Question: What is the filing due date as per the document?
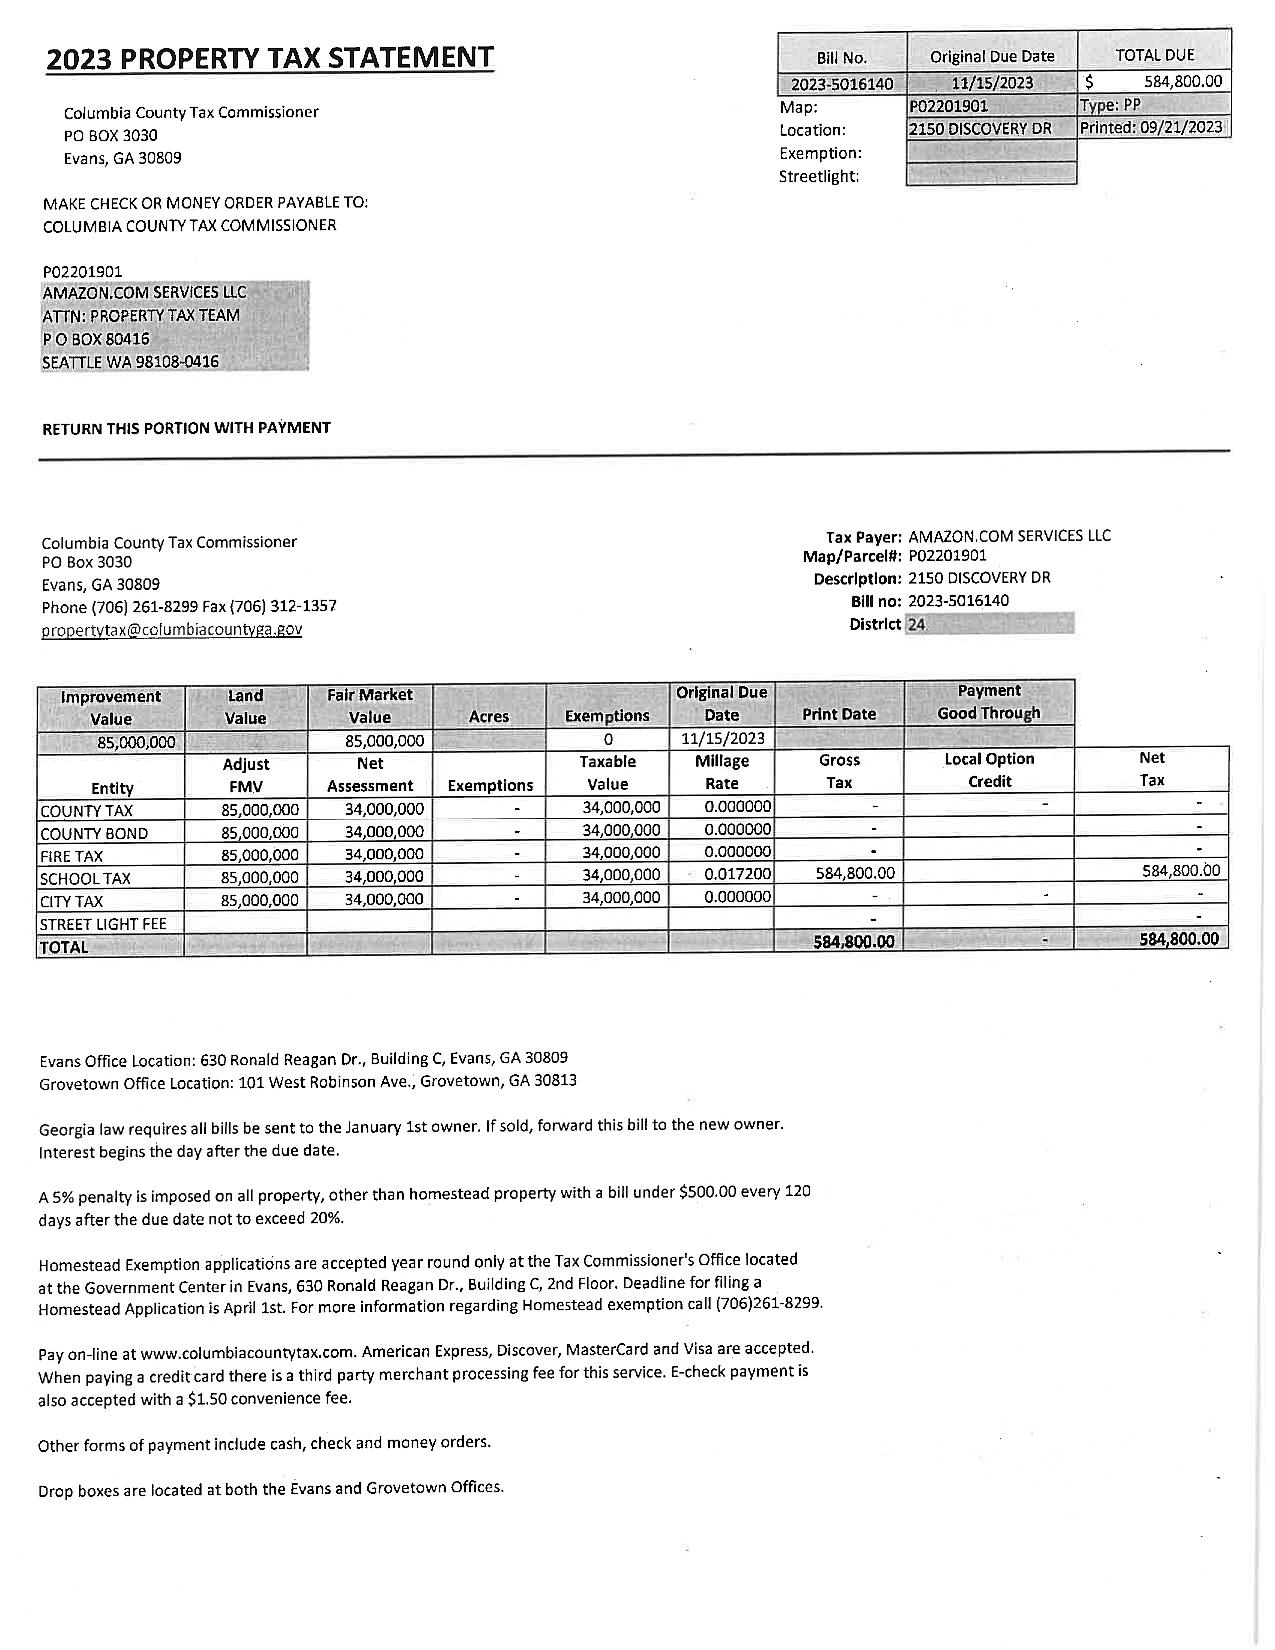
Answer: "11/15/23"